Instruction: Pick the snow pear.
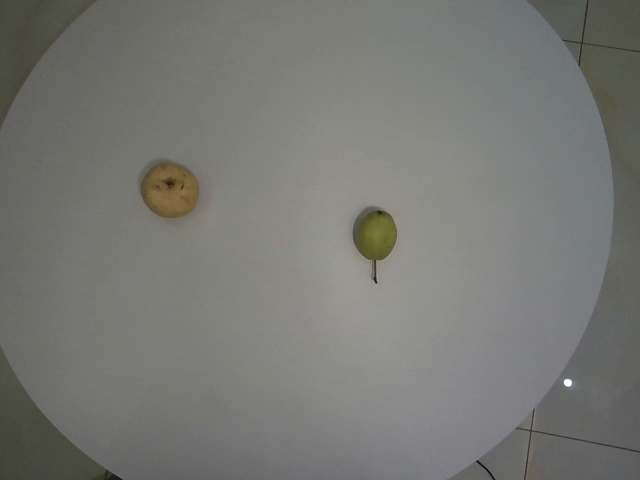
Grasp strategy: vertical